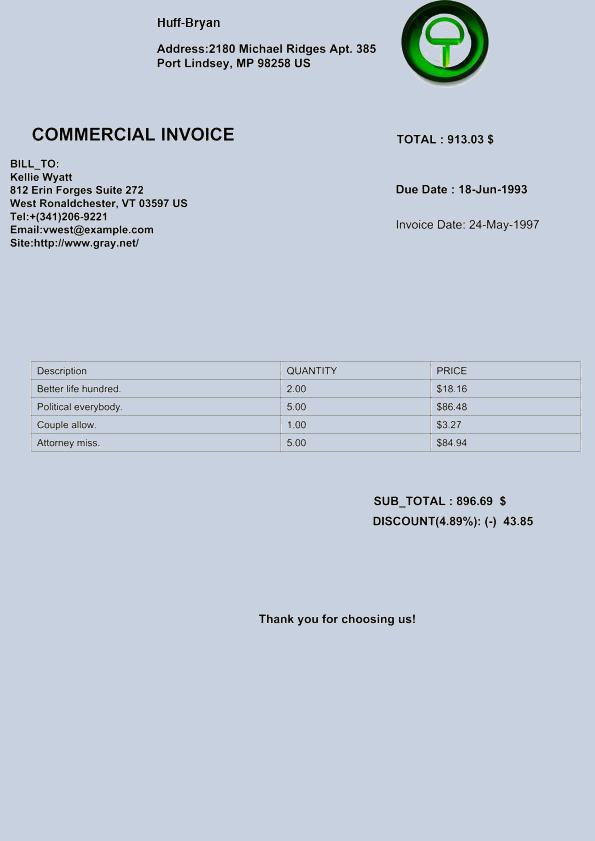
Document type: Invoice